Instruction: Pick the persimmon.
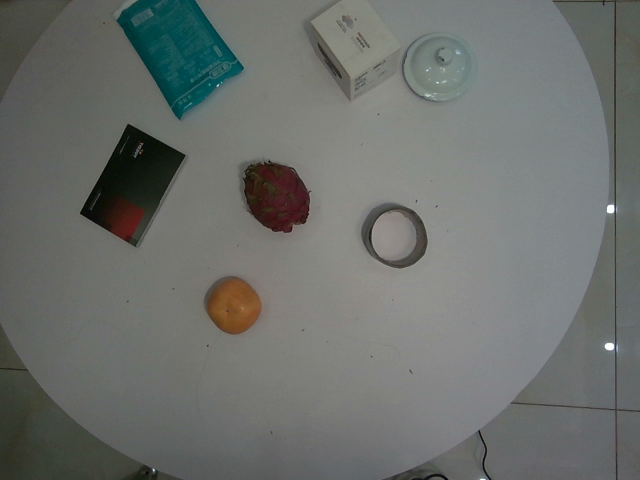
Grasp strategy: vertical